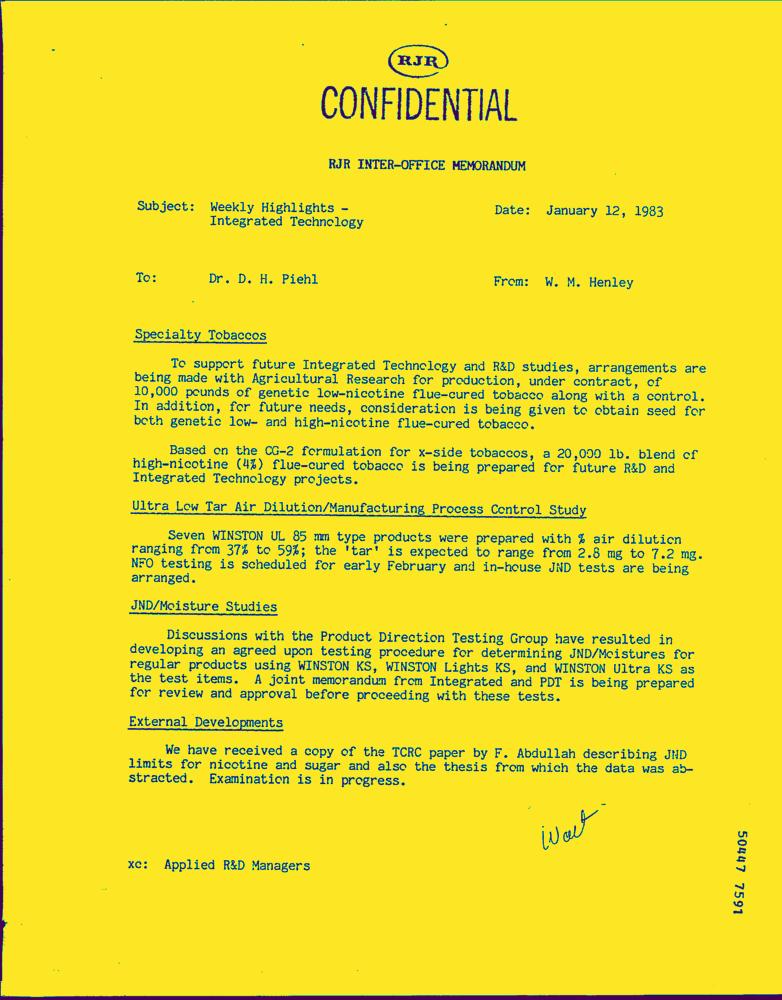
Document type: Letter-Doc